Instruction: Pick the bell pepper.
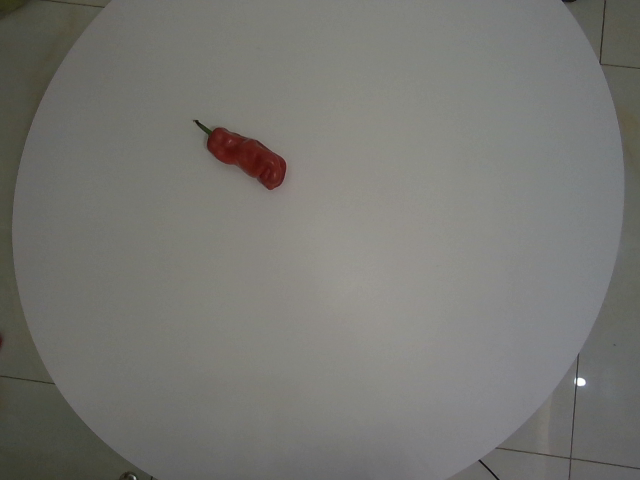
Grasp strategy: vertical